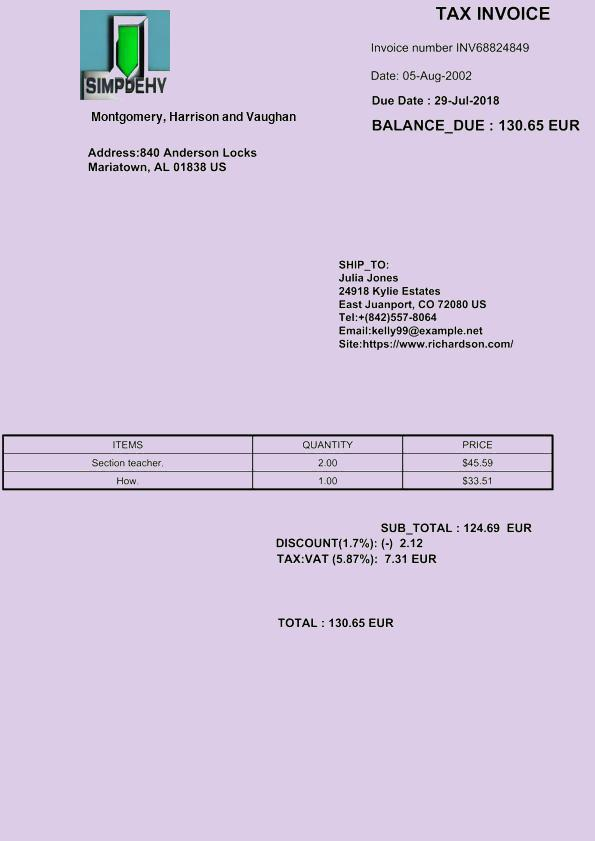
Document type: Invoice